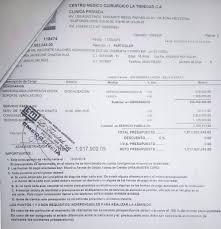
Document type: Invoice